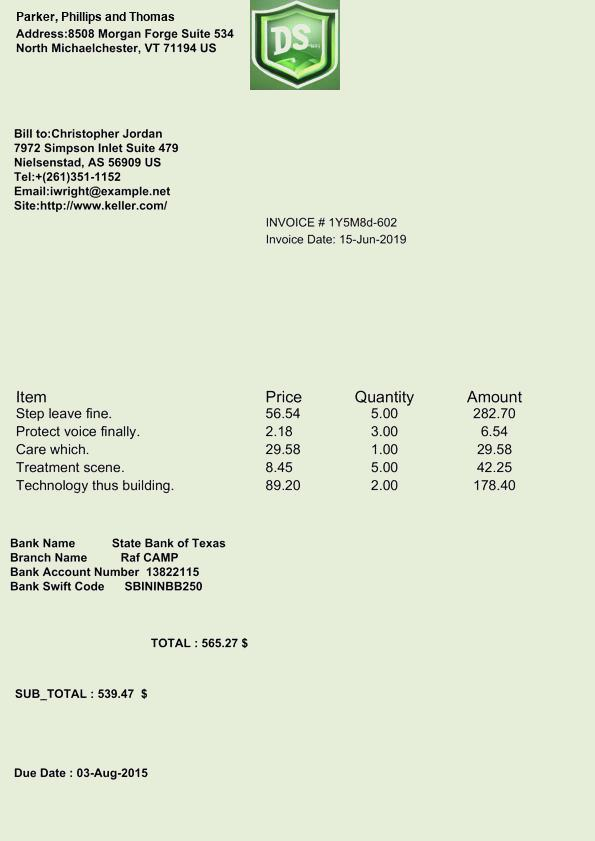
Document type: Invoice